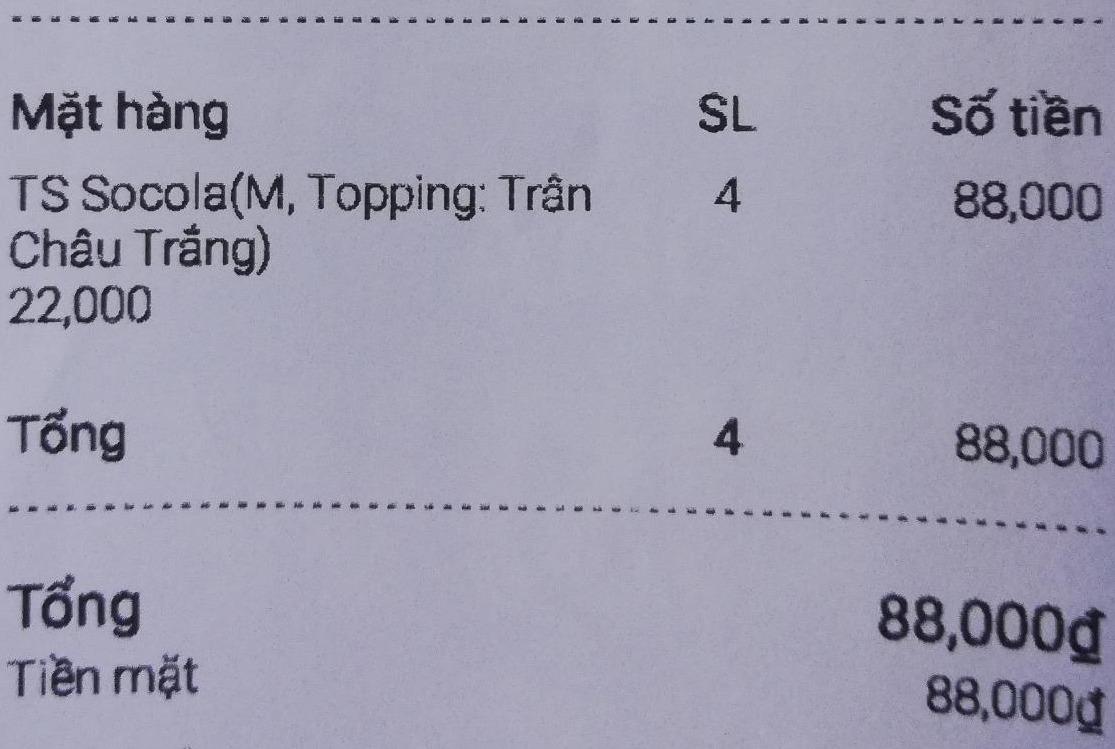
<table>
<tr>
<th>Mặt hàng</th>
<th>SL</th>
<th>Số tiền</th>
</tr>
<tr>
<td>TS Socola(M, Topping: Trân Châu Trắng) 22,000</td>
<td>4</td>
<td>88,000</td>
</tr>
<tr>
</tr>
<tr>
<td>Tổng</td>
<td>4</td>
<td>88,000</td>
</tr>
</table>

Tổng 88,000đ
Tiền mặt 88,000đ